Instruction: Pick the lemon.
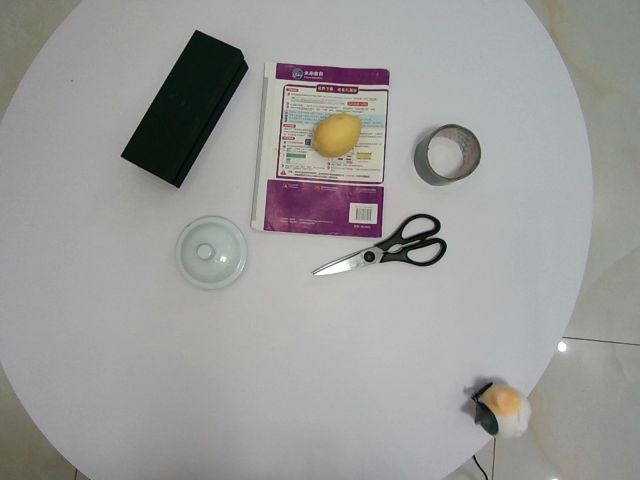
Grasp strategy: vertical